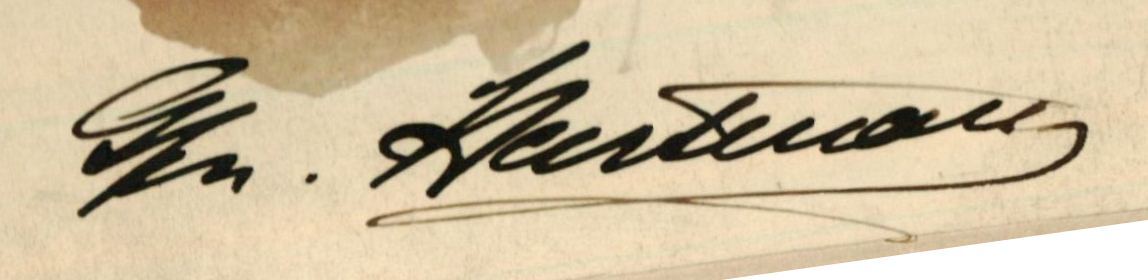
Signature of: johanna loisinger